Question: How is the history relevant to the case?
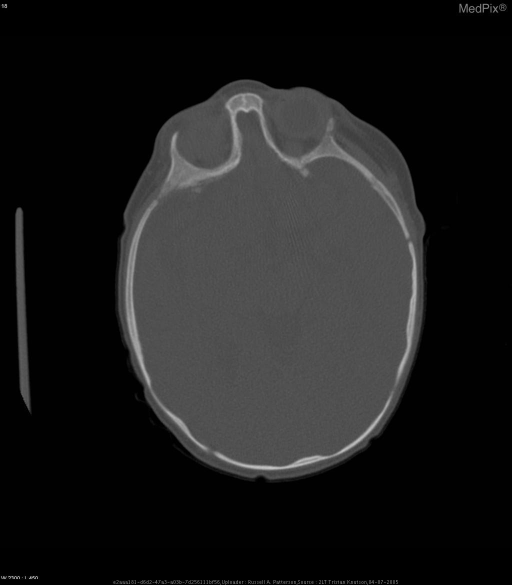
Answer: The patient's history of 3.5 month-old baby girl with an abnormally shaped, large head, and prominent scalp veins. is key in understanding the case.